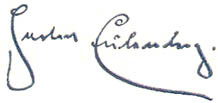
Signature of: herbert eulenberg